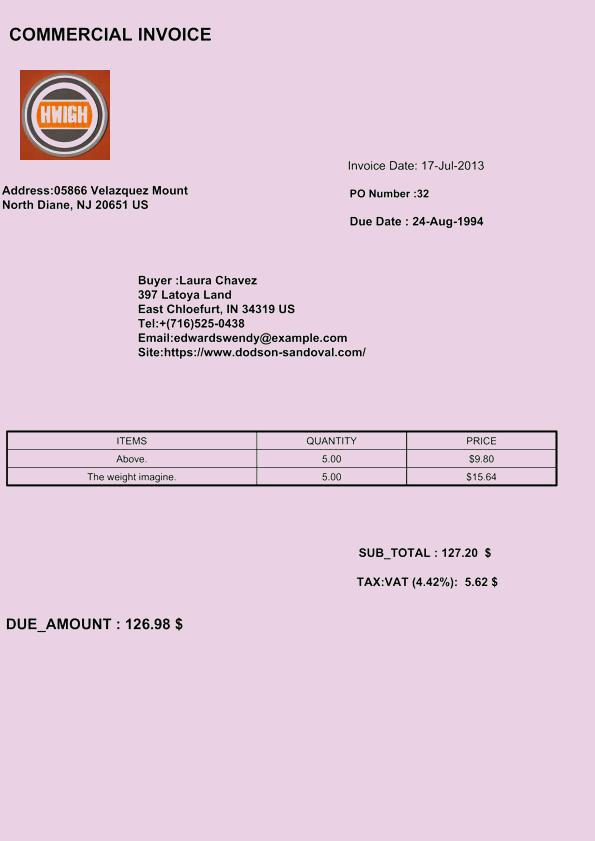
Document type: Invoice